Question: How is the property described in the document?
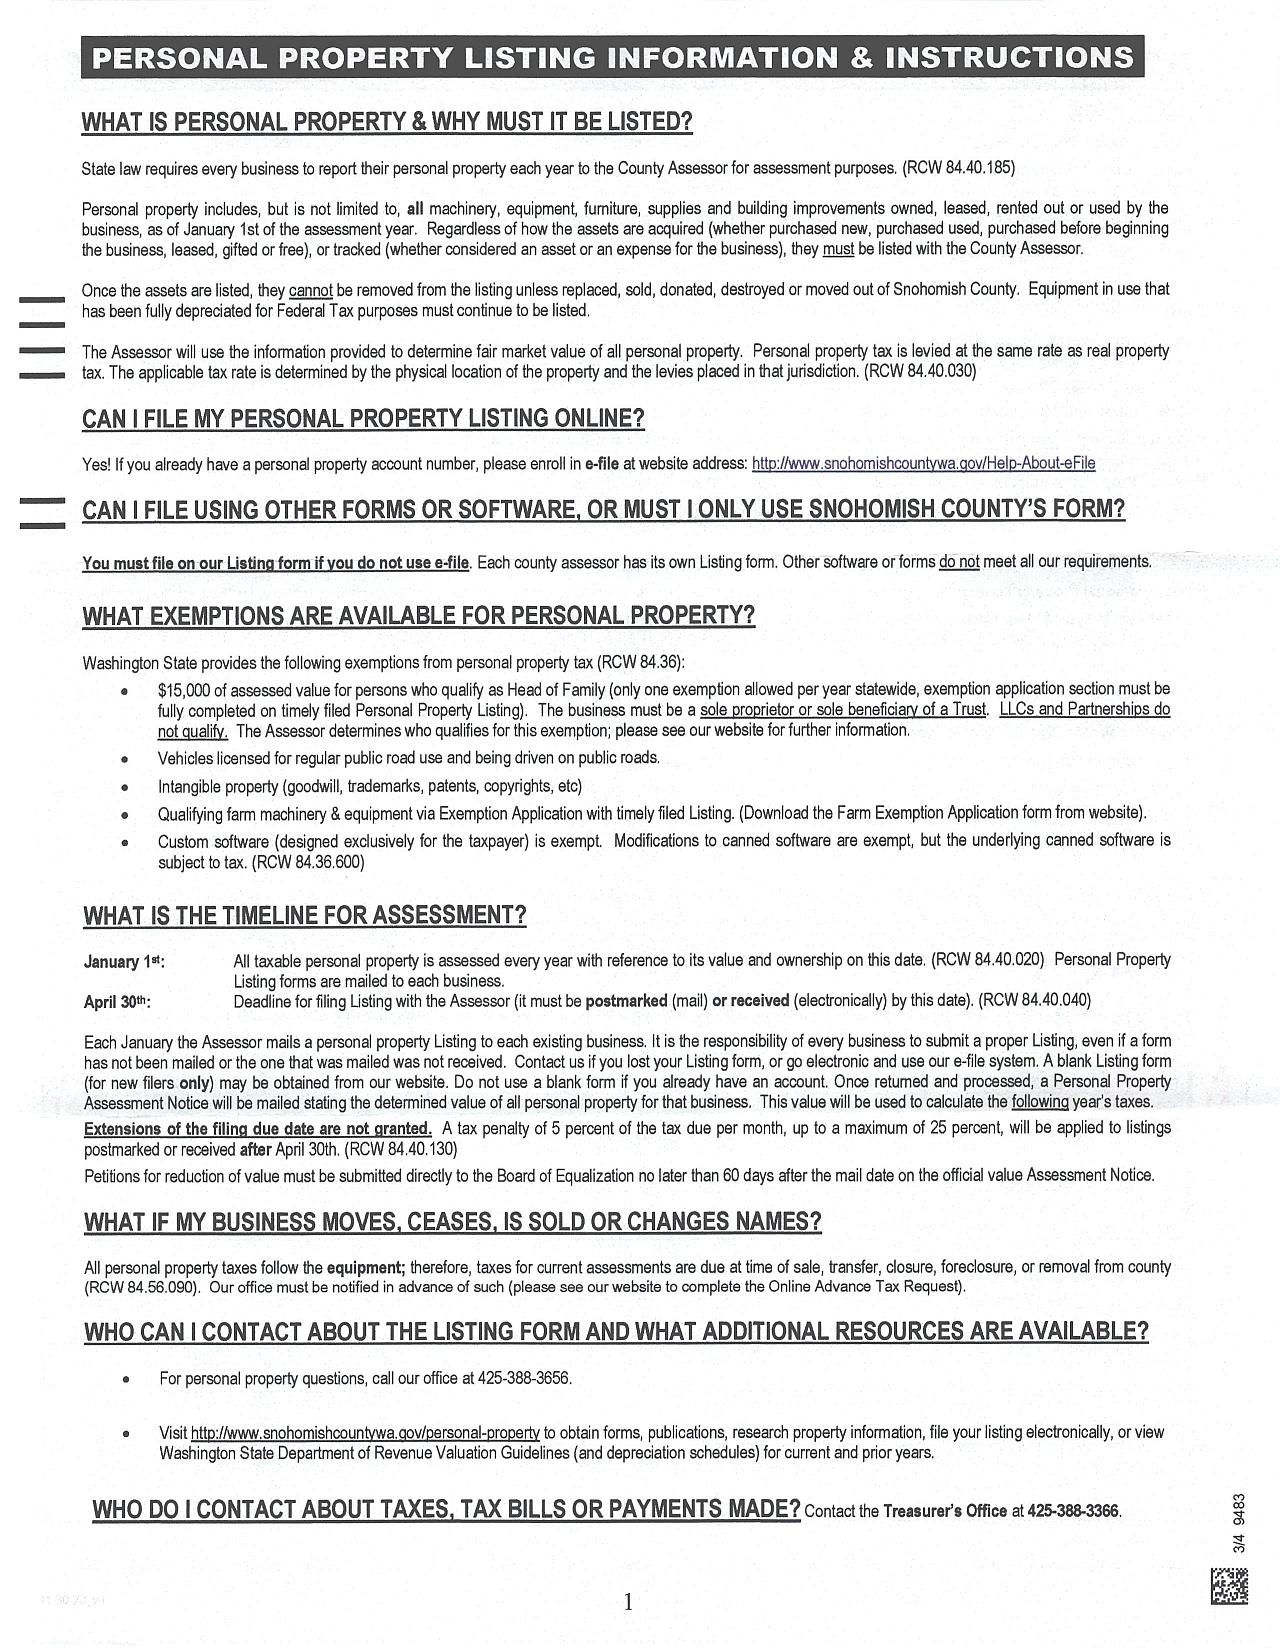
Answer: "personal property includes, but is not limited to, all machinery, equipment, furniture, supplies and building improvements owned, leased, rented out or used by the business"